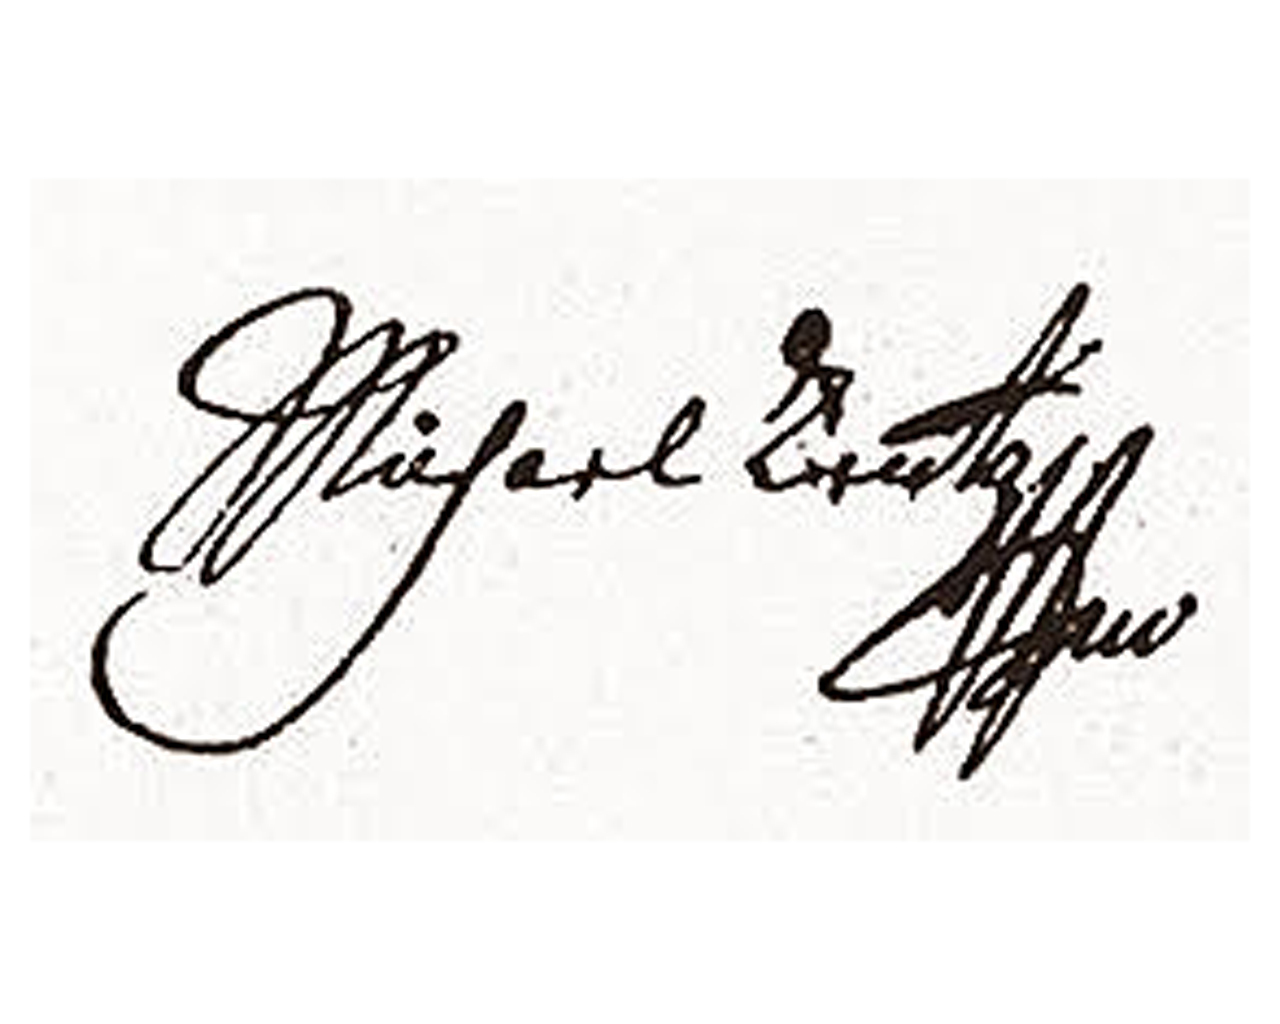
Signature of: michael heinrich rentz